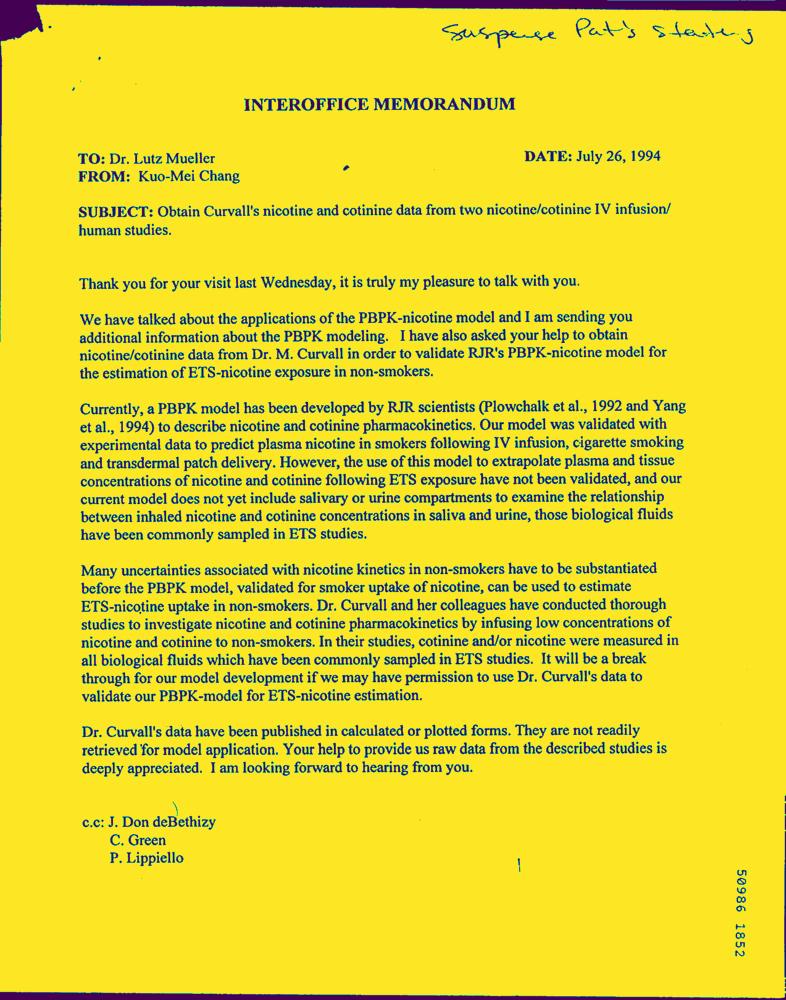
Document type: Letter-Doc